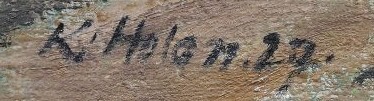
Signature of: karel holan